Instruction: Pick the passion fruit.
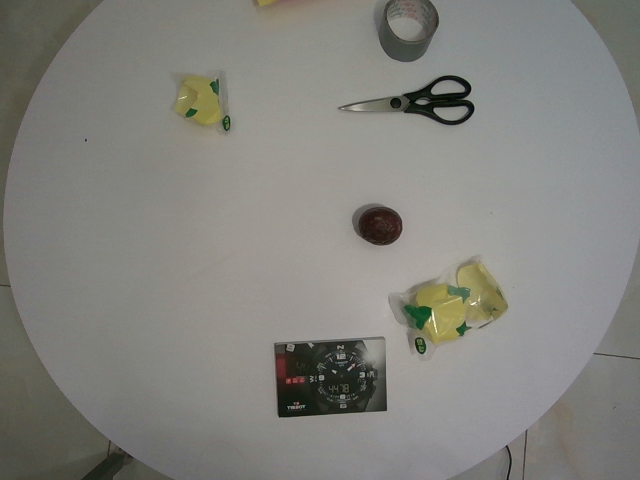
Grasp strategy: vertical